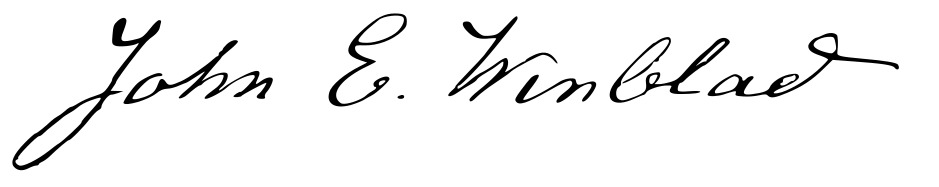
Signature of: john edward winblad